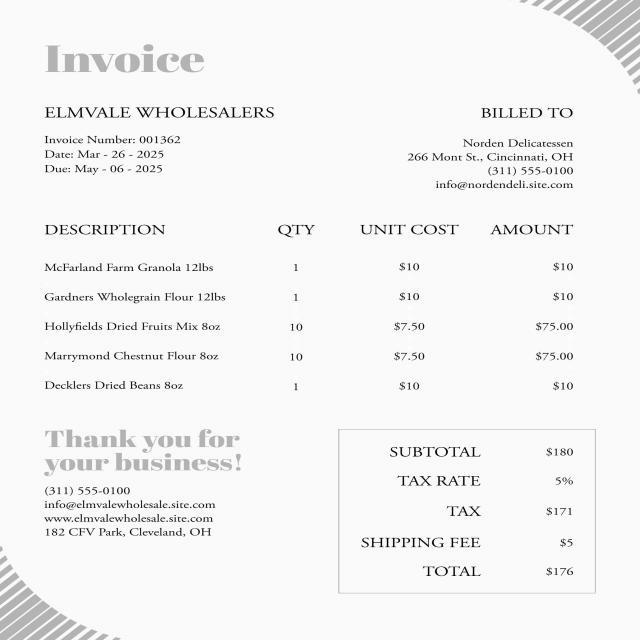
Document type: Invoice